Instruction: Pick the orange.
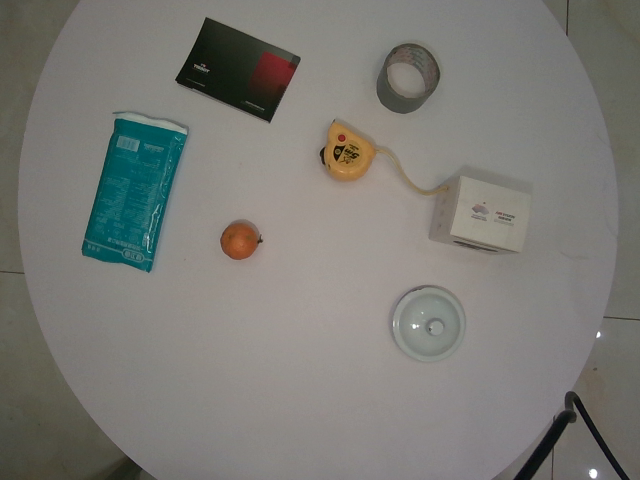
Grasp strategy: vertical